Question: Explain the disease:
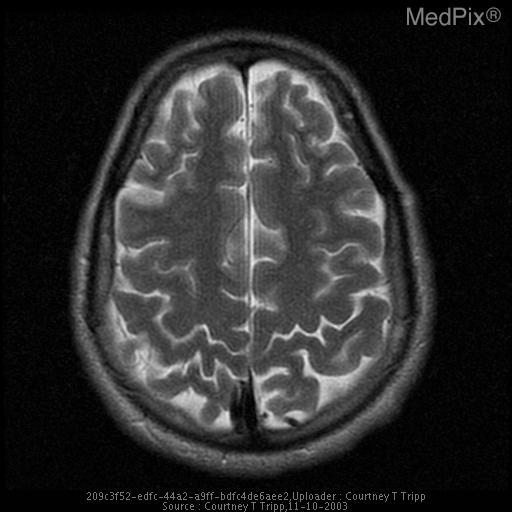
Answer: The disease is discussed as: Arteriovenous Malformation:
Arteriovenous malformations consist of feeding arteries that are dilated with a cluster of entangled vascular loops.  Blood flows preferentially through the AVM therefore depriving other areas of the brain of blood flow.  This steal phenomenon can produce neurological symptoms, seizures, and parenchymal loss.  This increase in blood flow also can produce aneurysms.  The location of the AVMs is 80-85% in the cerebral hemispheres and 10-15% in the posterior fossa.

Clinical Presentation:
Arteriovenous malformations are usually congenital developmental anomalies, but are frequently asymptomatic until 30 to 40 years of age.  Approximately 25% of these patients hemorrhage by age 15 and 80-90% of the patients are symptomatic by age 50.  Symptoms include seizure and headaches.

Pathology:
Arteriovenous malformations consist of feeding arteries that are dilated with a cluster of entangled vascular loops.  Blood flows preferentially through the AVM therefore depriving other areas of the brain of blood flow.  This steal phenomenon can produce neurological symptoms, seizures, and parenchymal loss.  This increase in blood flow also can produce aneurysms.  The location of the AVMs is 80-85% in the cerebral hemispheres and 10-15% in the posterior fossa.

Image Findings:
CT scans typically show tangled vessels in the parenchyma that are high density contrast.  These vessels are noted to have a serpentine configuration.  Curvilinear or speckled calcification may also be present.  MR scans show curvilinear flow voids secondary to fast flow seen on pulse sequences and dilated feeding arteries.  The appearance of the arteries vary due to flow rate, direction, pulse sequence, and the presence and age of the hemorrhage.  Gliosis and hemorrhages also appear on the MR images.  Often MRA images are used to diagnose the disease.  MR is more sensitive to the feeding arteries, the core or nidus, and the enlarged draining veins.

Differential Diagnosis:
Differential diagnosis includes vascular malformations.  If normal blood flow is present, capillary telangiectasis and developmental venous anomalies are commonly confused with AVM.  Capillary telangiectasis are lesions measuring approximately 3 cm in diameter and are typically found in the pons.  The majority of the lesions do not hemorrhage and are observed as nodular enhancements after contrast on T1WI.  Developmental venous anomalies are the most common cerebral vascular malformation.  These malformations rarely hemorrhage.  If hemorrhage is noted, it is most likely due to a coexisting cavernous angioma.  If the malformation is isolated, they appear to be composed of dilated medullary veins that form a large channel draining into cortical veins or subependymal veins.  If there is high blood flow, AV fistula shares similar characteristics with AVM.  AV fistula is an arterial dissection or laceration that spontaneously communicates with an adjacent vein or dural sinus.  These fistulas are commonly seen in the cavernous sinus, below the petrous temporal bone, and foramen magnum.

Treatment:
Depending on the size and location of the AVM, the treatment may include embolization, surgery, or radiation therapy.